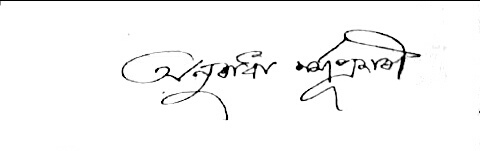
Signature of: anuradha sharma pujari